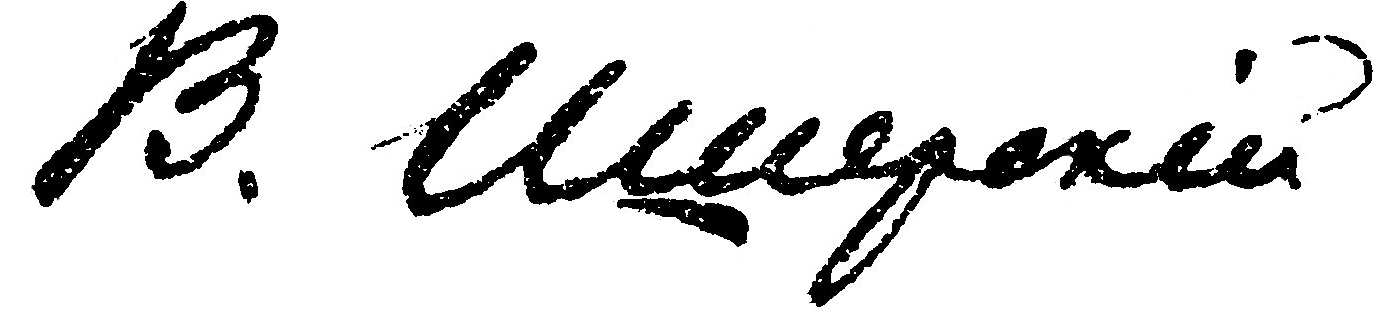
Signature of: vladimir ishersky